Question: How is the history relevant to the case?
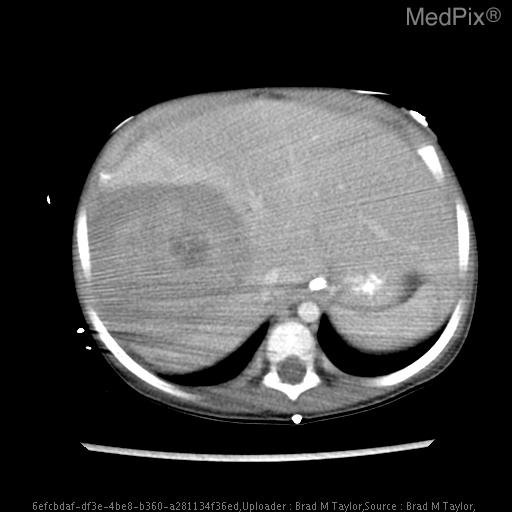
Answer: The patient's history of 30 month old girl with right-sided abdominal mass. is key in understanding the case.